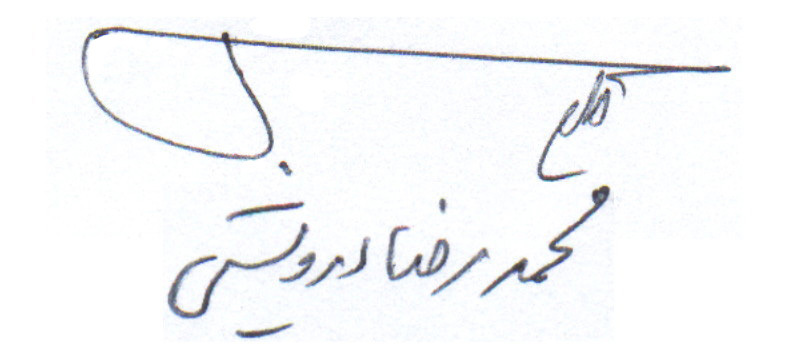
Signature of: mohammad reza darvishi